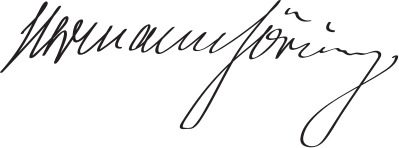
Signature of: hermann göring